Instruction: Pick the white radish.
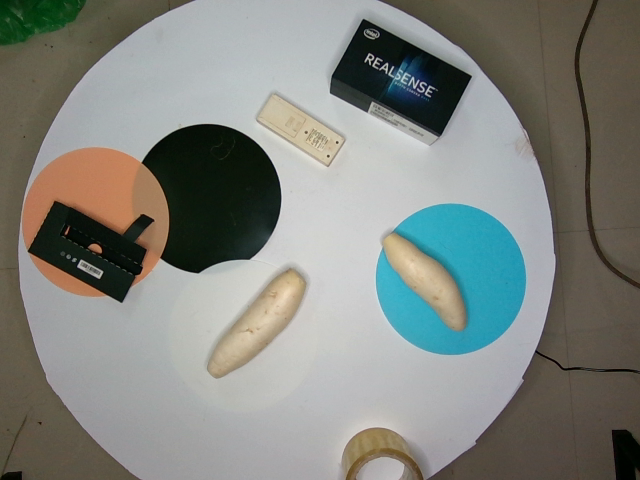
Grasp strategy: vertical